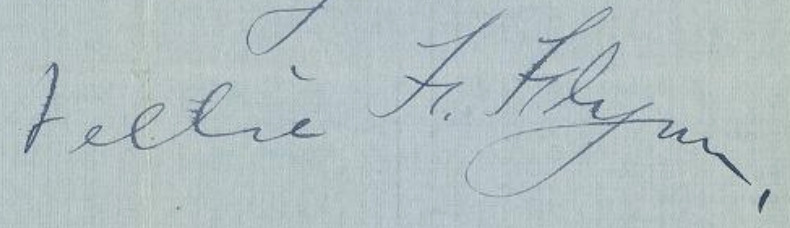
Signature of: nellie francena waite flynn